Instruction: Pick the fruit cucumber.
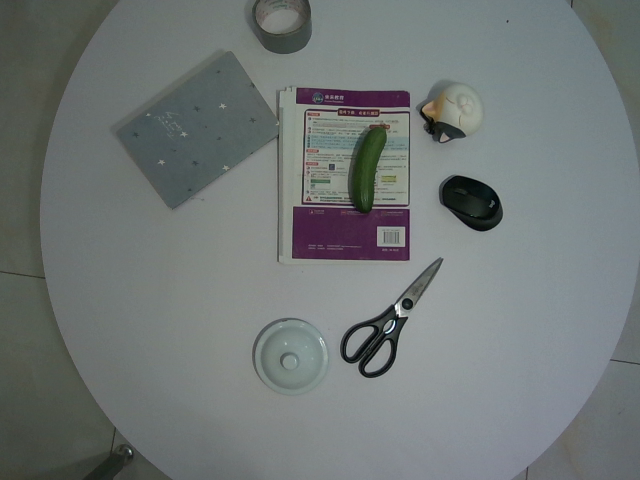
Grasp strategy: vertical